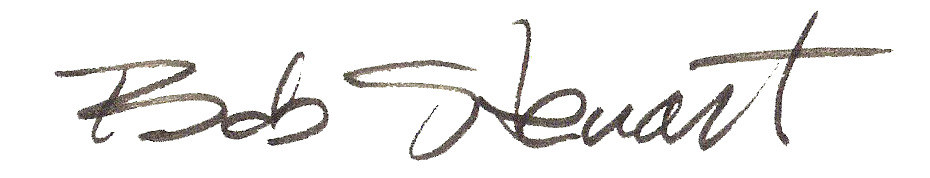
Signature of: bob stewart